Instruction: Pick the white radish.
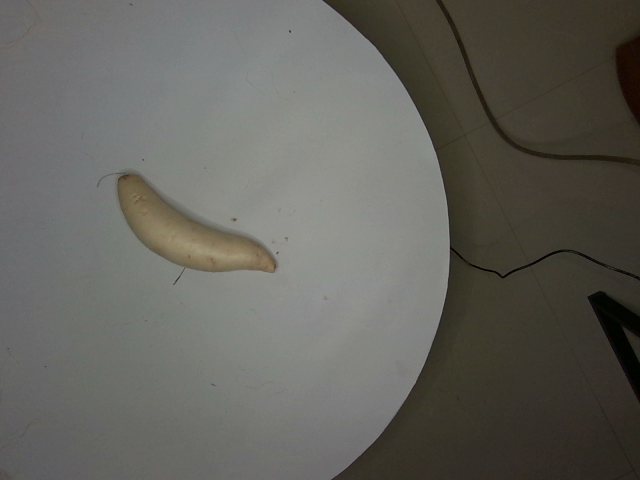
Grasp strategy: vertical